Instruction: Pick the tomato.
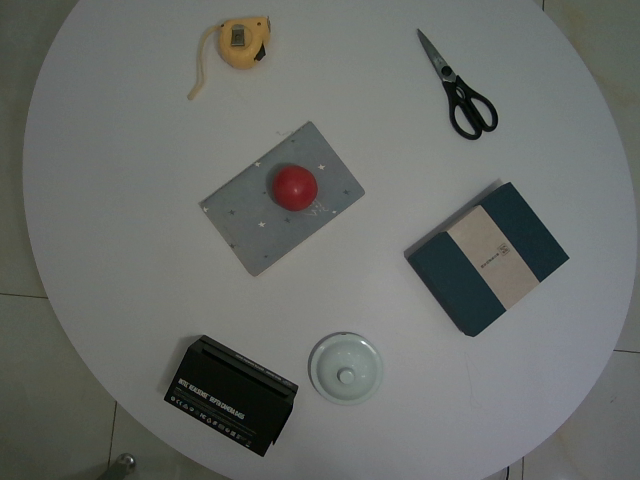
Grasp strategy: vertical